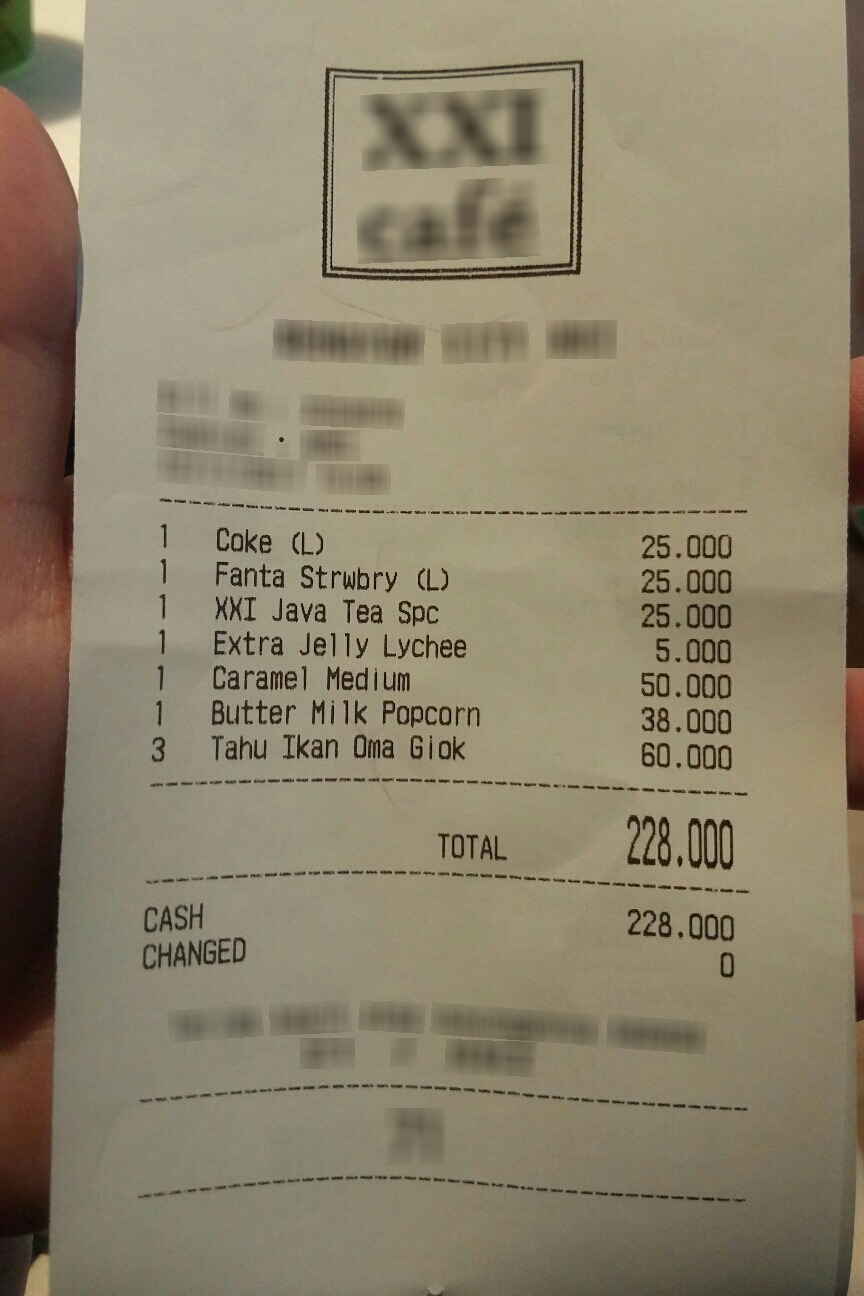
Number of items: 6
Total: 228.000
OCR text regions:
text: 1
text: Coke
text: (L)
text: 25.000
text: TOTAL
text: 228.000
text: CASH
text: 228.000
text: CHANGED
text: 0
text: 1
text: Fanta
text: Strwbry
text: (L)
text: 25.000
text: 1
text: XXI
text: Java
text: Tea
text: Spc
text: 25.000
text: 1
text: Extra
text: Jelly
text: Lychee
text: 5.000
text: 1
text: Caramel
text: Medium
text: 50.000
text: 1
text: Butter
text: Milk
text: Popcorn
text: 38.000
text: 3
text: Tahu
text: Ikan
text: Oma
text: Giok
text: 60.000